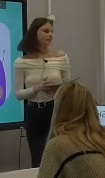
Категория: Педагогические действия
Подкатегория: Задаёт открытый вопрос
Описание действия: Учитель после объяснения задает вопрос всё ли понятно ученикам
Контекст и комментарии: Контекст ДО: ученики смотрят на преподавателя. Контекст ПОСЛЕ: ученики активизируются и дают обратную связь преподавателю. Педагогический смысл: с помощью данного действия преподаватель может понять прогресс в объяснении материала